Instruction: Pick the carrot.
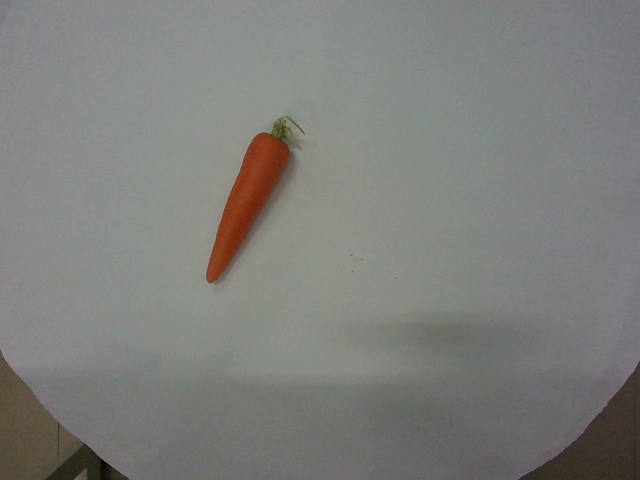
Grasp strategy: vertical